Question: What is the potential diagnosis?
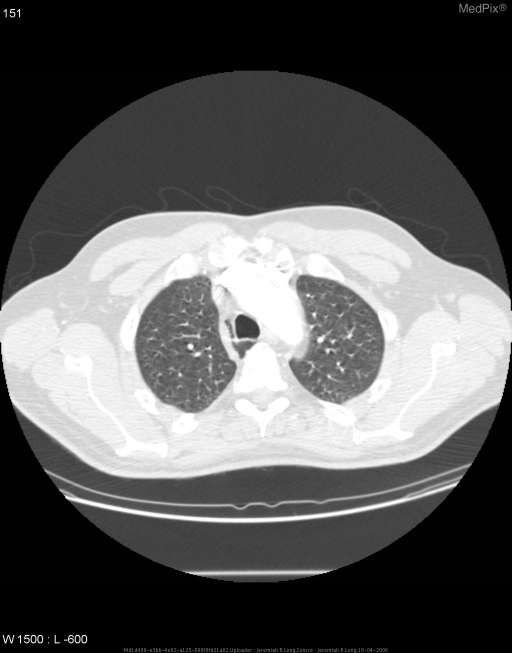
Answer: The possible diagnosis includes Azygous lobe
Focal atelectasis or pleural scarring..